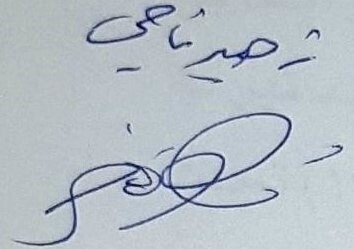
Signature of: zuhayr nājī